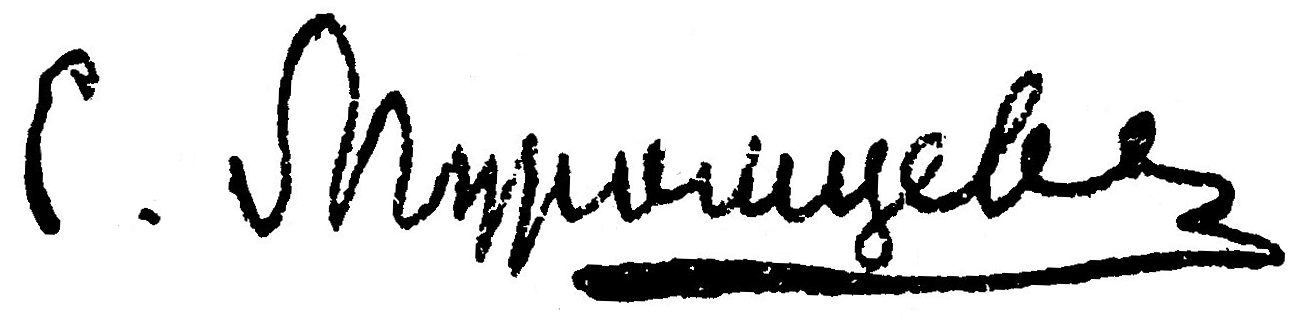
Signature of: sergey muromtsev